Question: What is the property identification or parcel number listed?
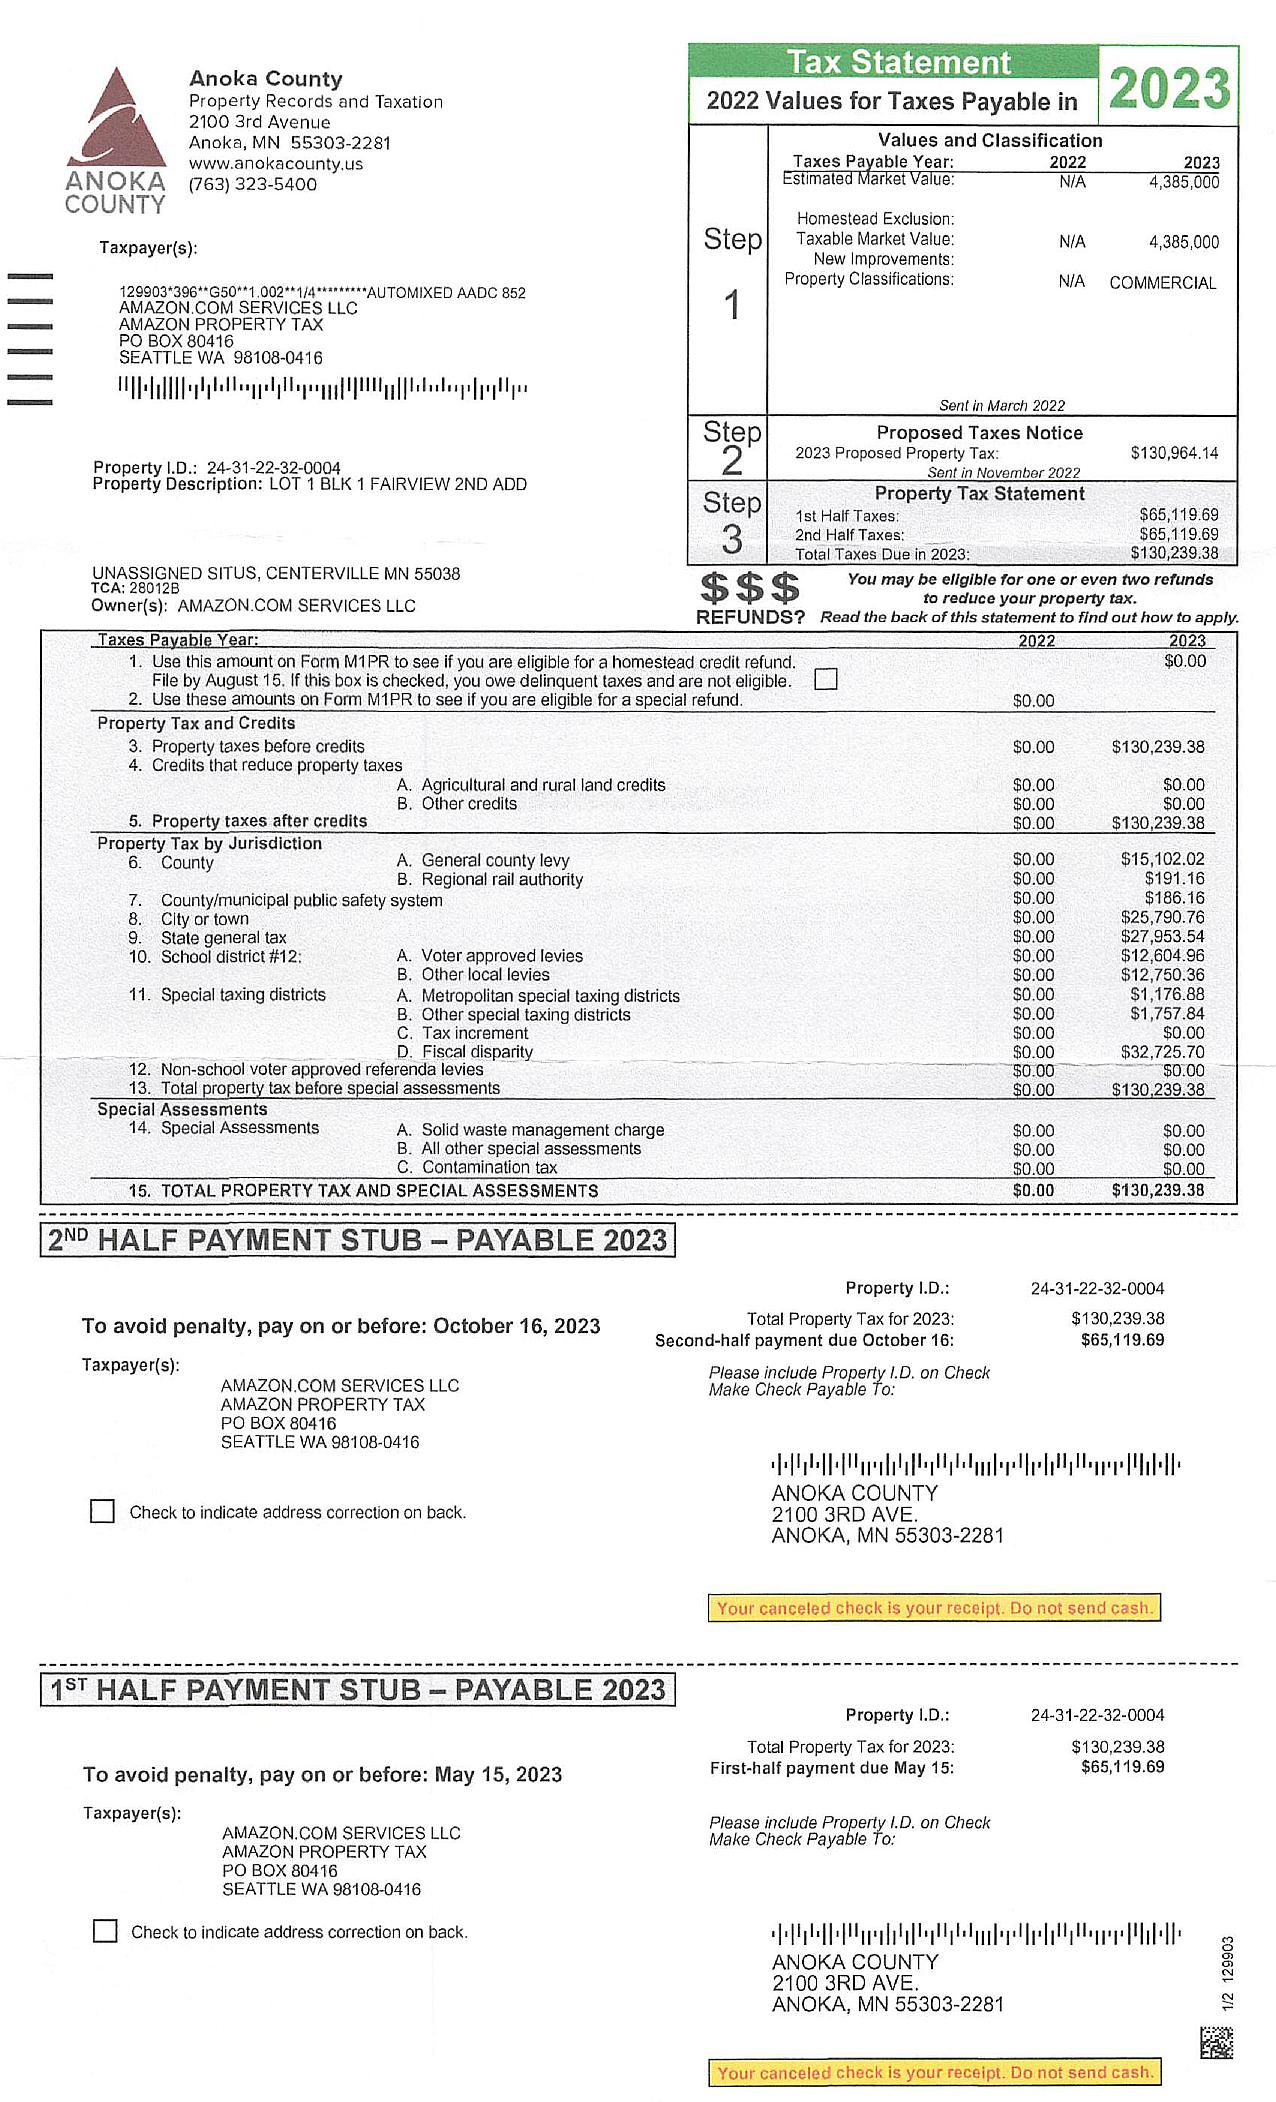
Answer: "24-31-22-32-0004"